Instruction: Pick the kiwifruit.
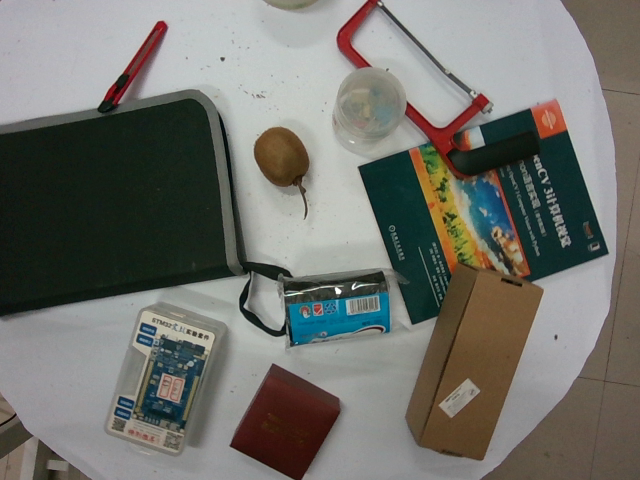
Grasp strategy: vertical